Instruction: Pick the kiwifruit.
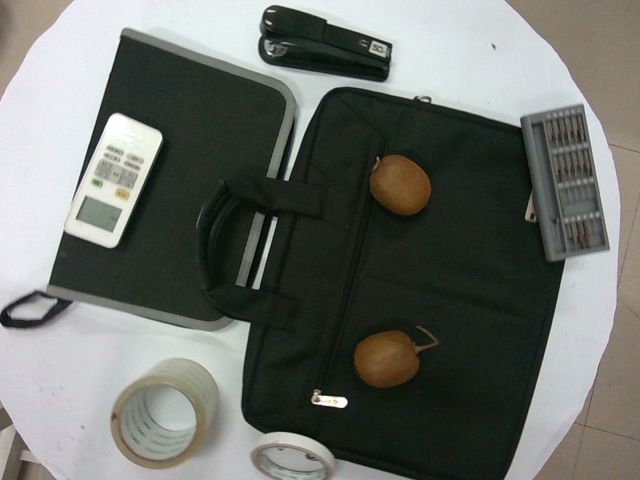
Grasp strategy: vertical